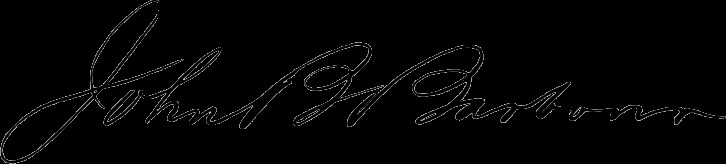
Signature of: john baxter barbour jr